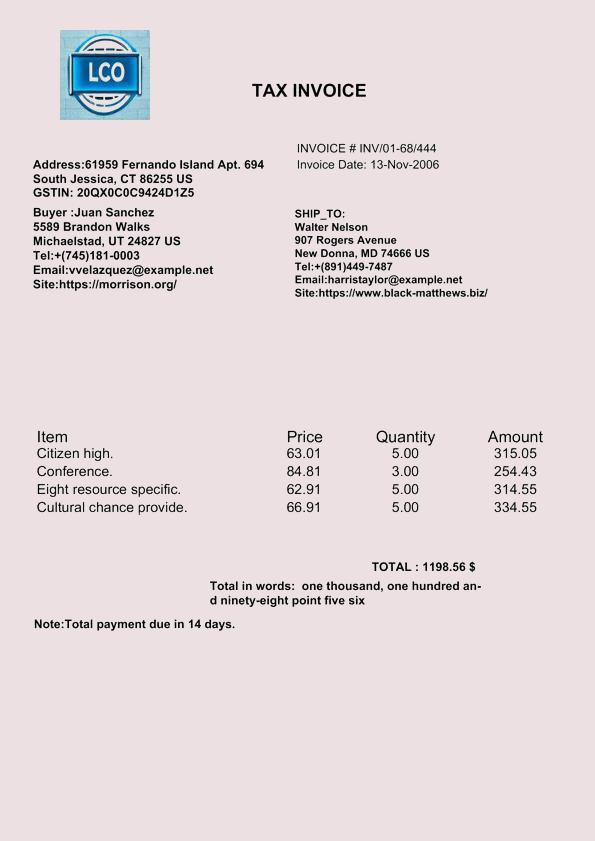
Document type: Invoice